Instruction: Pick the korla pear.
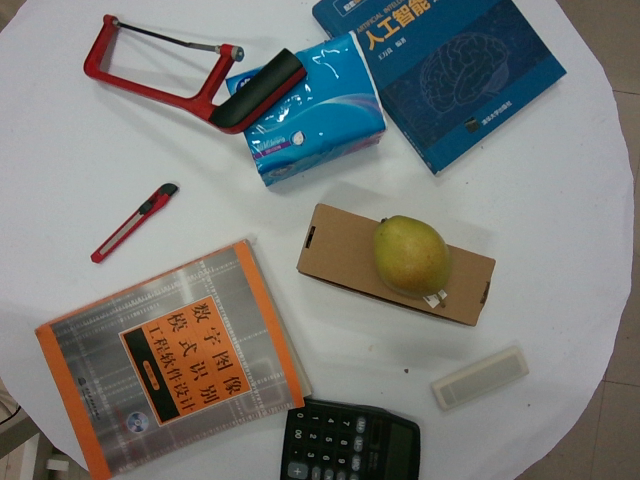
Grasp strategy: vertical